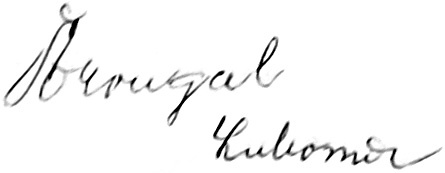
Signature of: lubomír štrougal